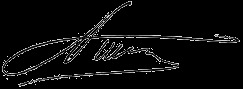
Signature of: alfredo poveda